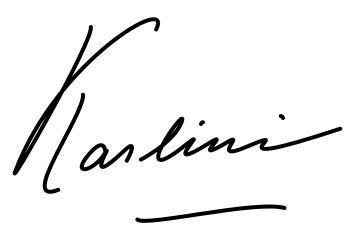
Signature of: kartini